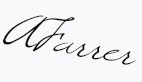
Signature of: alisha farrer